Question: What tax district, tax-rate area, or tax area code is specified in the document?
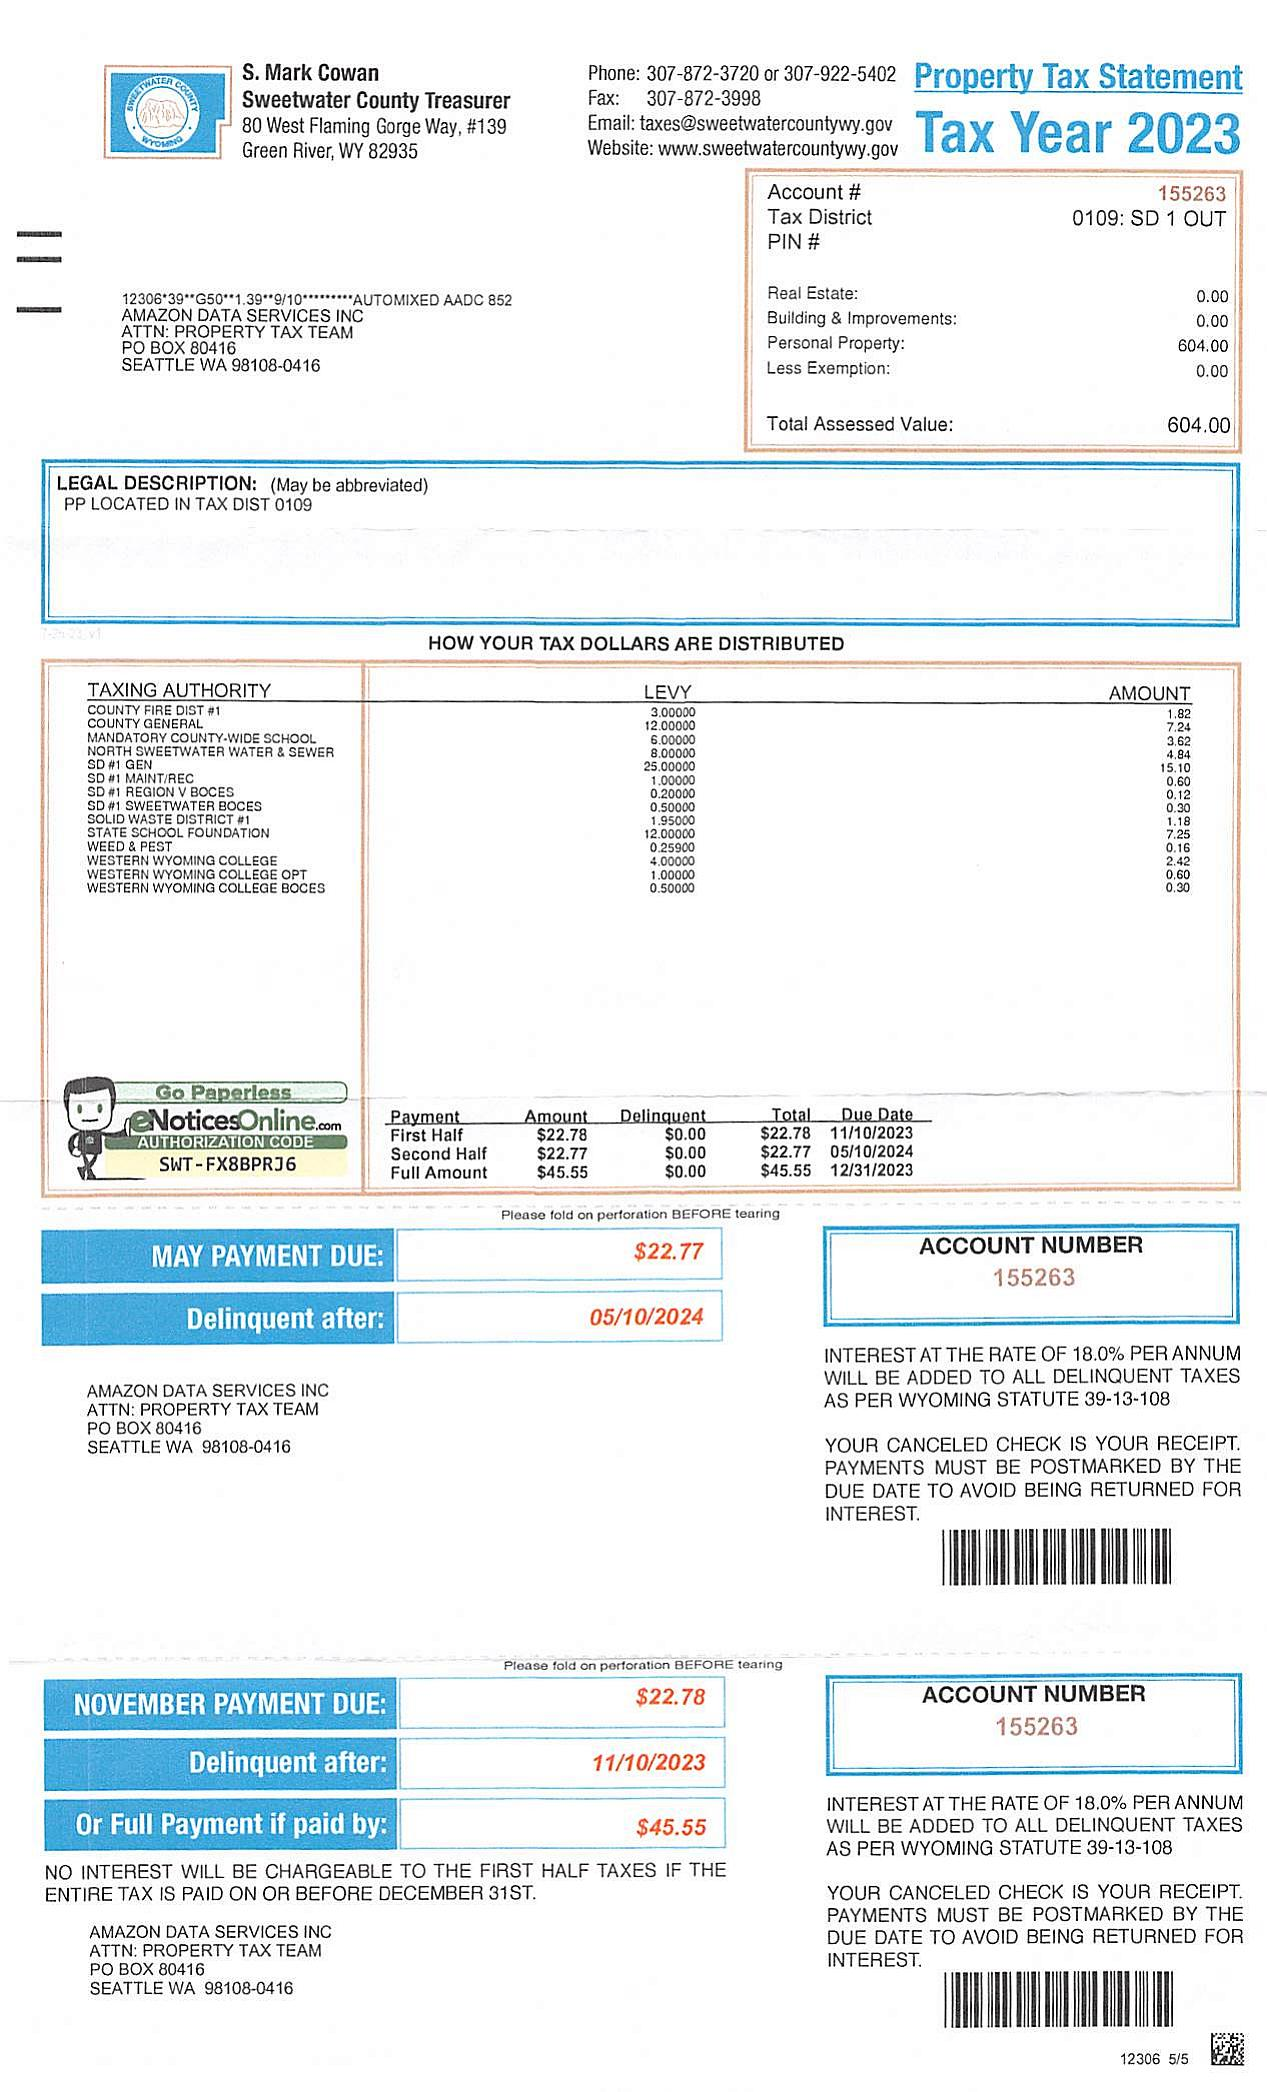
Answer: "0109: SD 1 OUT"